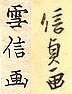
Signature of: yanagawa nobusada